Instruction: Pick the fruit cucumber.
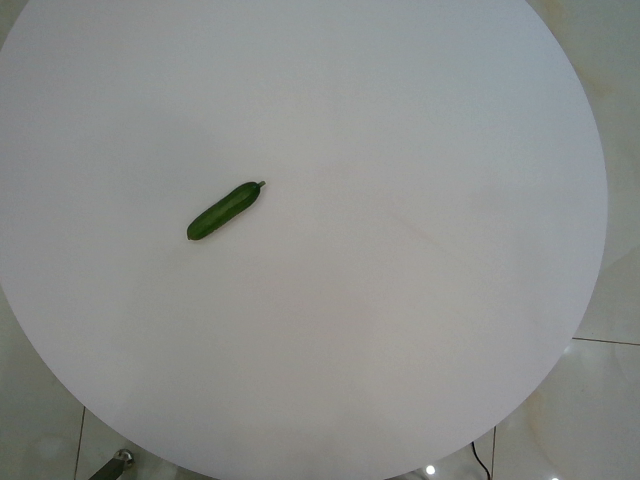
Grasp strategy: vertical